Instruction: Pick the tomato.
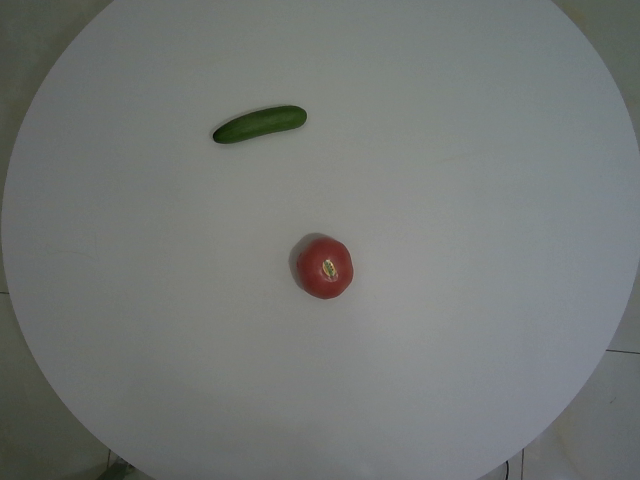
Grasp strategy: vertical